Question: What is the suspected problem?
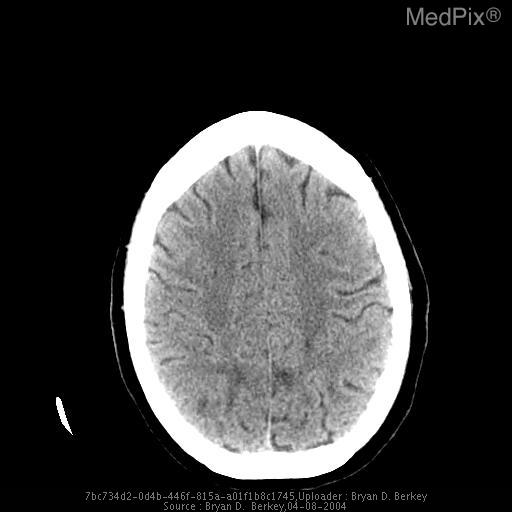
Answer: The findings suggest Within the bilateral posterior, temporal, occipital and parietal lobes, there are several small foci of
low density, with cytoxic and vasogenic edema patterns.. Low density intraparenchymal foci with characteristic cytoxic and vasogenic edema patterns.. The patient might have a history of 22 year-old female presents to ER with seizure and mental status changes.